Question: Talk about the condition:
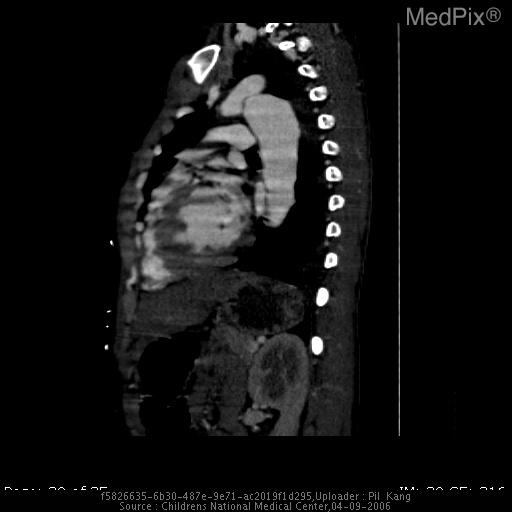
Answer: The disease is discussed as: Coarctation of the aorta commonly results from an abnormality of the aortic media (1). A discrete infolding of the posterolateral wall of the aorta in the region of the ligamentum or ductus is typically noted. This abnormality can occur in either the preductal or postductal location which modulates the age and severity of presentation.

Coarctation proximal to the ductus presents shortly after birth and is usually associated with hypoplasia of the arch between the left subclavian artery and the ductus (2). The preductal location limits the blood volume load needed for normal aortic development.

Postductal coarctation is more common than the preductal form and often is not symptomatic in the neonatal period.

Typically, there is dilatation of the descending aorta distal to the coarctation with collateralization of vessels into the aorta primarilly via the intercostal arteries (2). This finding can result in rib notching. An abberant right subclavian artery that originates distal to the coarctation can serve as a major collateral to the right and rib notching occurs only on the left. If the left subclavian artery arises distal to the coarctation, then the rib notching is unilateral on the right (3).

Balloon Angioplasty - http://www.pubmedcentral.nih.gov/articlerender.fcgi?artid=1767490